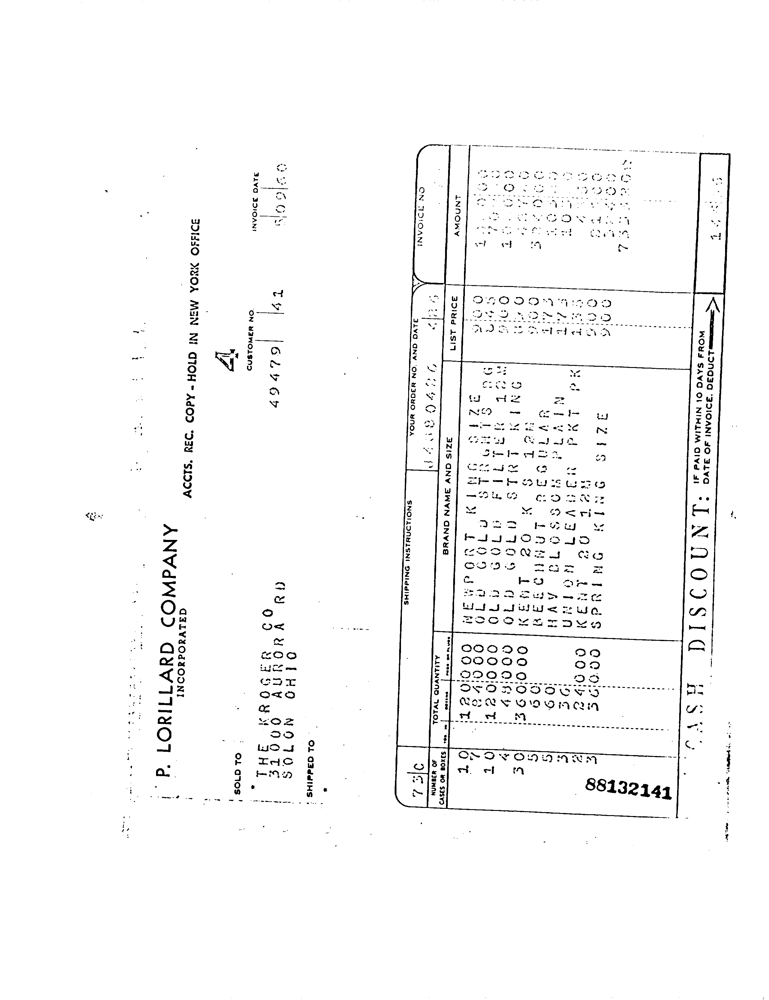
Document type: Invoice